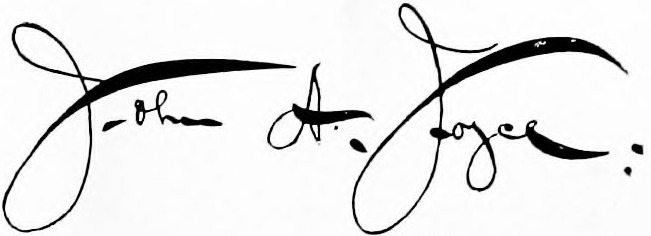
Signature of: john a joyce